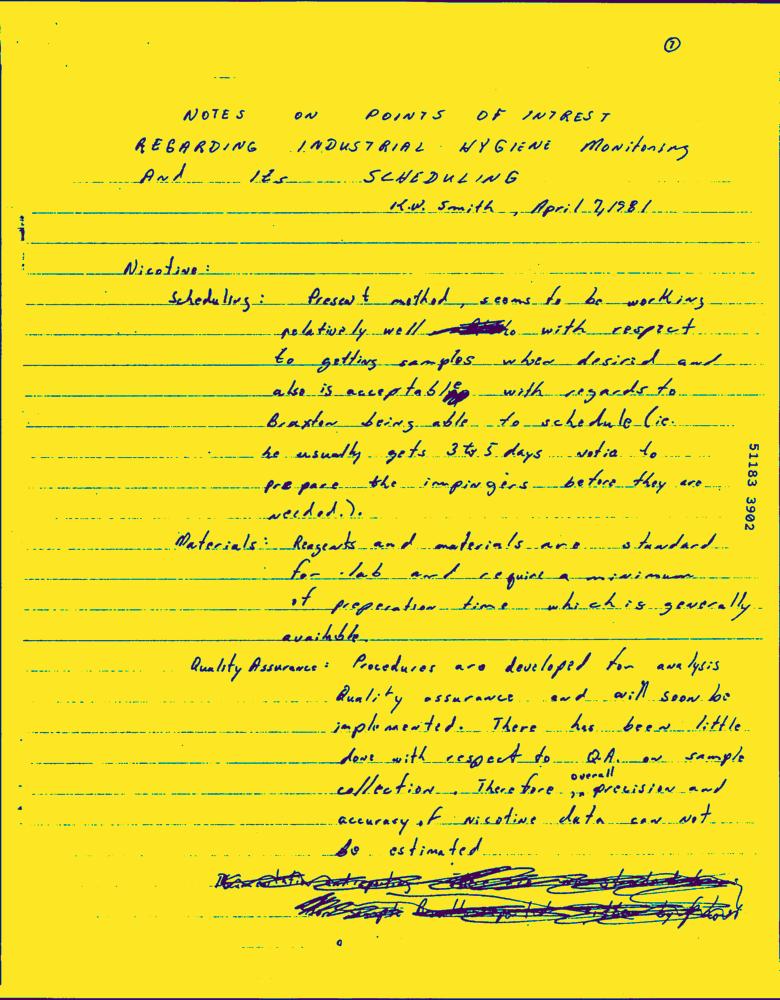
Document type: Hand-Written